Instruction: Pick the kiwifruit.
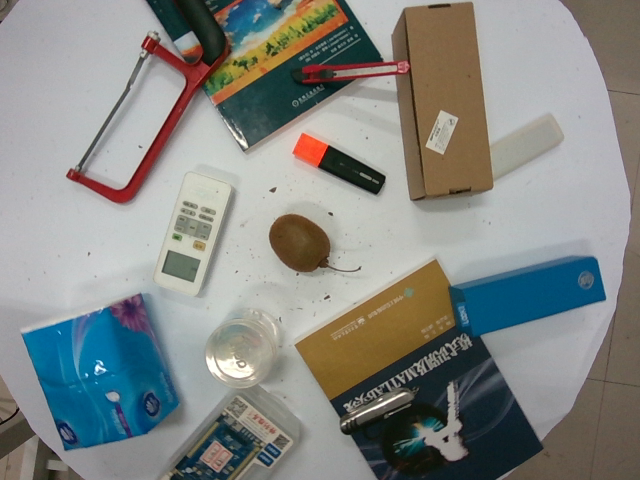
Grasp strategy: vertical